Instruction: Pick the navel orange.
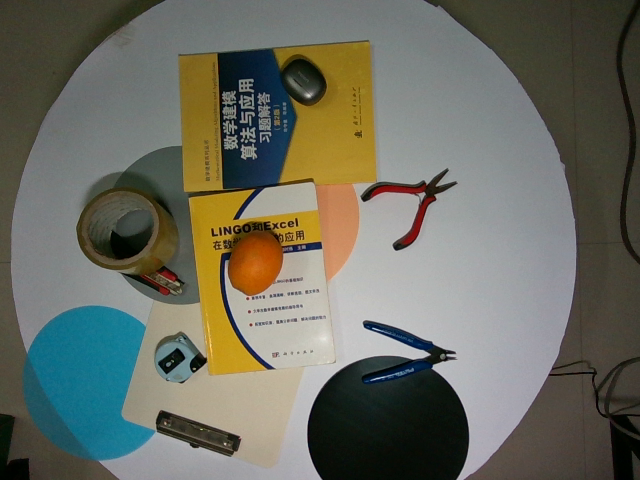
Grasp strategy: vertical